Question: Describe the condition in detail:
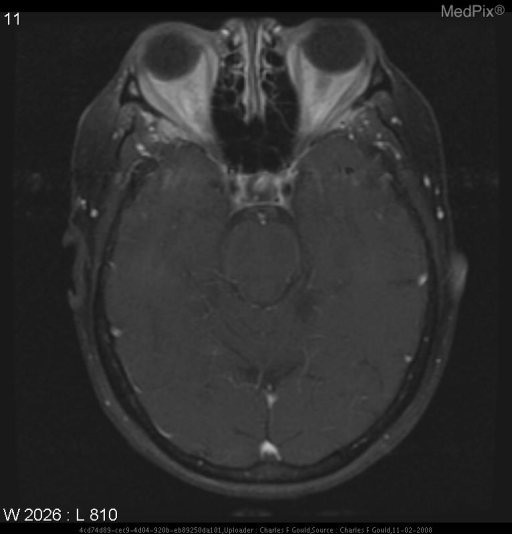
Answer: The disease is discussed as: The dilation of the wall of an artery, vein, or the heart, that forms a sac-like structure.

For image, see:  http://rad.usuhs.mil/rad/radbrowser2/head/PlainFilm/zzsaneur.html